Question: What is the suspected problem?
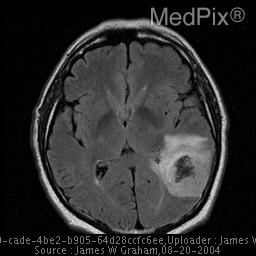
Answer: The findings suggest CT: Low attenuation focus in the post left parietal lobe, with surrounding vasogenic edema. Second lesion in the left temporal lobe, with irregular central high attenuation consistent with hemorrhage. There is not a clear connection between the two discrete lesions. The cerebral sulci and left lateral ventricle are effaced, and there is mild midline shift.

MR: Left posterior parietal and left temporal lesions with peripheral enhancement, and surrounding vasogenic edema. The temporal lesion has very low central signal on T2 weighted images. Mass effect as seen on CT.. MR: Left posterior parietal and left temporal lesions with peripheral enhancement, and surrounding vasogenic edema. The temporal lesion has very low central signal on T2 weighted images. Mass effect as seen on CT.. The patient might have a history of 61 year old white male with 2 weeks of difficulty concentrating and remembering, slower movements. High blood pressure, otherwise healthy, though wife has noticed subtle changes in mentation over last 6 months.